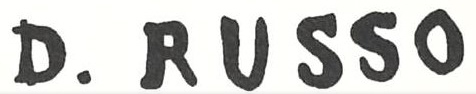
Signature of: domenico russo